Patient: Female, age 30
A 30 year-old female patient was diagnosed with acute myeloid leukemia (AML) in November 2013. Multiple cures of chemotherapy (idarubicine, cytarabine, fludarabine and amsacrine) led to a remission. In March 2014 (T0) (Fig. 1), because of a high risk of relapse, she received an allogenic hematopoietic stem cell transplantation (HSCT). At T0 + 6 months, she developed ocular, oral, digestive and hepatic graft-versus-host disease (GVHd). Immunosuppressive therapy by tacrolimus, ruxolitinib and oral corticosteroids induced a transient stabilization of GVHd.
Between T0 + 6 and T0 + 12 months, she developed a progressive dyspnea, a dry cough and severe asthenia. Pulmonary function tests (PFT) showed a mixed ventilatory pattern with a very severe obstructive syndrome and severe CO diffusion impairment. Extensive blood analyses and non-invasive microbiological samples did not reveal any sign of infection. High-resolution computed tomography (HRCT) showed a bilateral perihilar mosaicism with zones of ground glass attenuation in a "crazy paving" pattern (Fig. 2, panel A). HRCT was completed by Single Photon Emission Computed Tomography with a ventilation/perfusion phase, which showed that the zones of ground glass attenuation where hypoperfused and hypoventilated when compared to adjacent hypodense lung areas. A bronchoscopy with broncho-alveolar lavage (BAL) and transbronchial biopsies (TBB) was performed. Differential cell count of BAL was normal. All microbiological samples remained culture negative. Histo-pathological analysis of lung parenchyma samples was unremarkable. Because of the severity of the respiratory insufficiency, a surgical lung biopsy was not performed.
At this stage, our patient presented simultaneously a severe obstructive airway disease, potentially attributable to obliterative bronchiolitis (OB), and a parenchymal disorder, with a "crazy paving" mosaic pattern of ground glass attenuation, for which an infection had been reasonably excluded.
To control the probable OB, immunosuppressive treatment was intensified with high-dose oral corticosteroids, and inhaled corticosteroids. Macrolides (as immunomodulators) were added and extracorporeal photopheresis was implemented. This failed to impact on the progression of the airway obstruction and the patient developed a progressive respiratory failure requiring continuous oxygen therapy and subsequently nocturnal non-invasive ventilation. Furthermore, because of her immunosuppression, she underwent recurrent hospitalizations for IV treatment of lower respiratory tract infections.
At T0 + 34 months, indication for a bilateral lung transplant (BLT) was confirmed by the local transplant center. At T0 + 45 months, because of worsening of PFT, appearance of a cavitary subpleural lesion on HRCT (Fig. 2, panel A (red circle)), and high levels of serum galactomannan, posaconazole was introduced for suspicion of a locally invasive pulmonary aspergillosis.
In spite of several adaptations of anti-fungal therapy, the size of the cavitary lesion increased (20 x 24mm with a 4 mm wall). At HSCT +47 months, her respiratory condition required continuous high pressure non-invasive ventilatory support, and high flow of oxygen. After three weeks in the Intensive Care Unit, BLT was performed.
Macroscopically, the explanted lungs were firm and showed a yellow cut surface and a cavity with necrosis (Fig. 2, panel B).
Microscopic analysis of the explanted lungs (Fig. 2, panel C) revealed the presence of 1/obliterative bronchiolitis predominating in the upper lobes; 2/diffuse alveolar lipoproteinosis with xanthomatous pneumonia and 3/a subpleural cavity with aspergillus fragments (confirmed by PCR) without signs of vascular or extrapleural invasion, confirming the co-existence of three disorders: OB, PAP and invasive cavitary pulmonary aspergillosis.
More than two years after BLT, the patient is in good clinical condition, and has normalized her PFT and her lung parenchyma appears normal on HRCT.
Keywords: aml, acute myeloid leukemia, bal, bronchoalveolar lavage, blt, bilateral lung transplant, gvhd, graft-versus-host disease, hrct, high resolution computed tomography, hsct, hematopoietic stem cell transplantation, invasive pulmonary aspergillosis, lung transplantation, ob, obliterative bronchiolitis, olb, open-lung biopsy, obliterative bronchiolitis, pap, pulmonary alveolar proteinosis, pft, pulmonary function tests, secondary pulmonary alveolar proteinosis, tbb, transbronchial biopsy
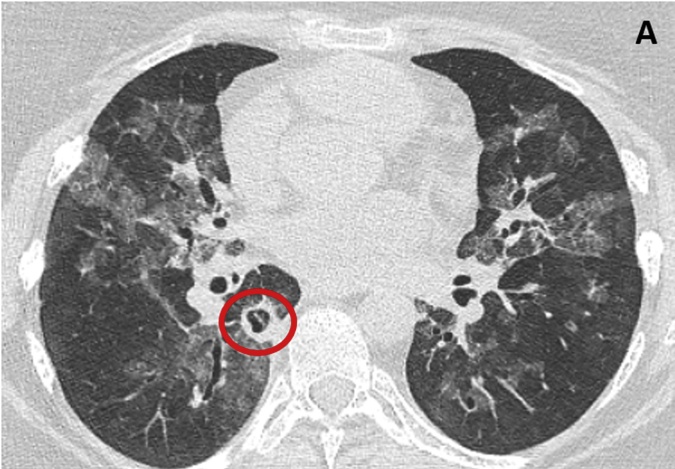
Image caption: Lung CT-scan: "Crazy Paving" pattern with excavated subpleural lesion (circled).